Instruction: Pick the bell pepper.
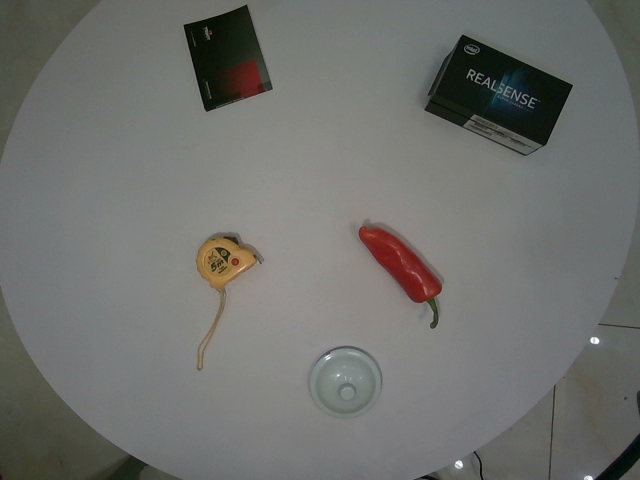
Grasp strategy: vertical